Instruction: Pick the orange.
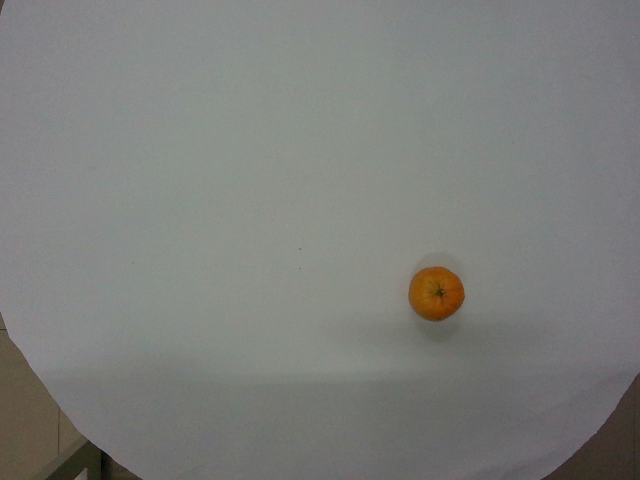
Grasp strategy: vertical